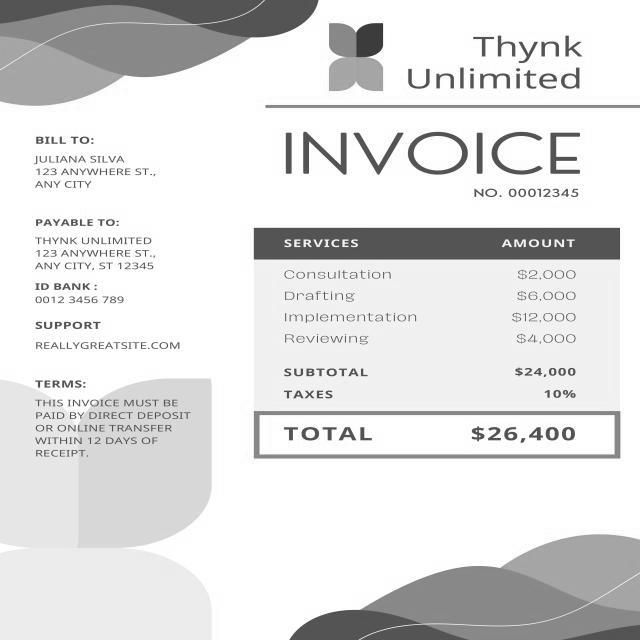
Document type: Invoice